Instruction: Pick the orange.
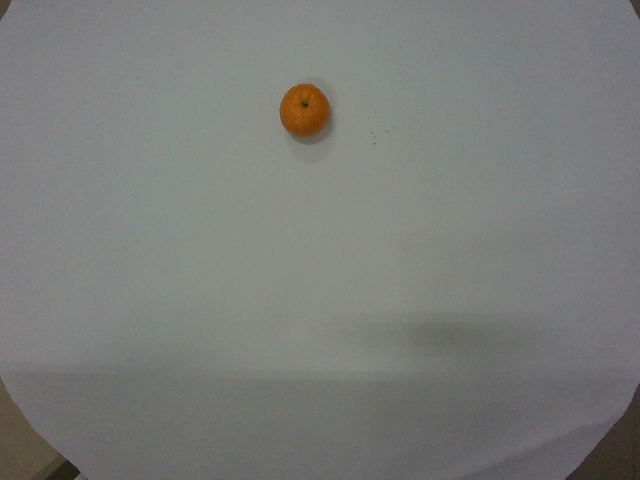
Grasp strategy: vertical